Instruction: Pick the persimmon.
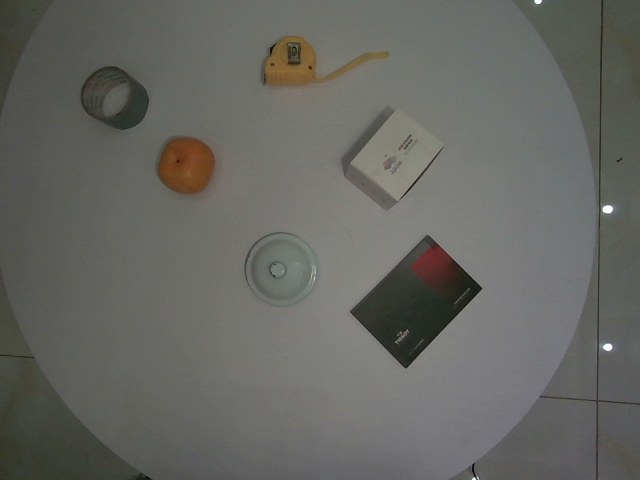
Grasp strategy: vertical